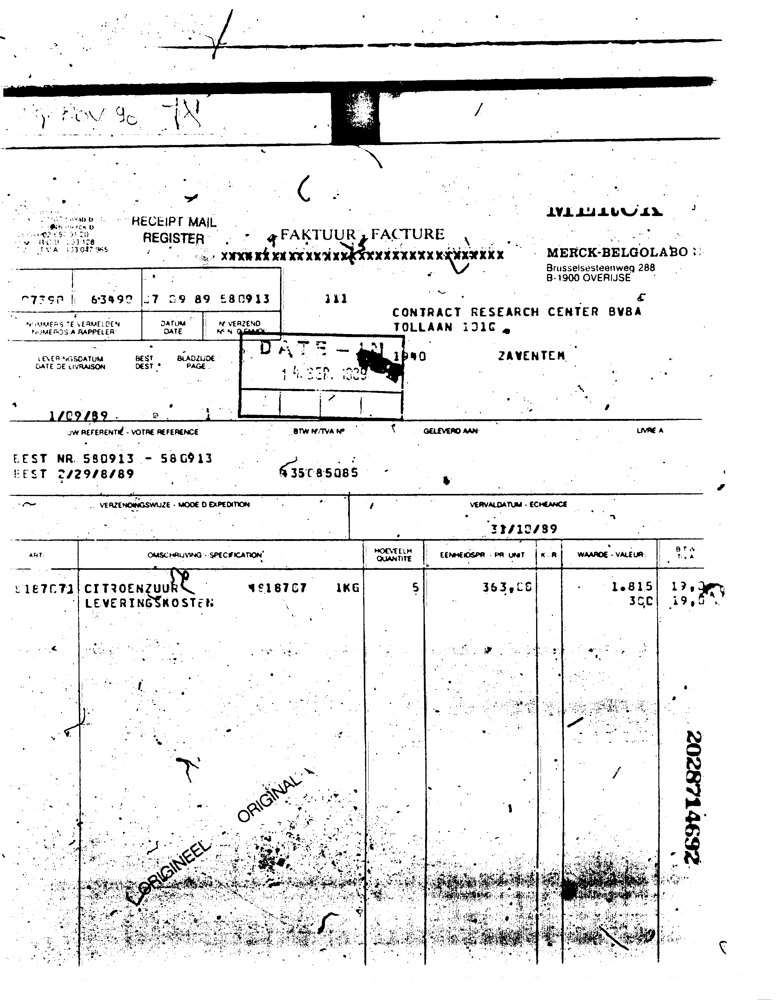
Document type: Invoice